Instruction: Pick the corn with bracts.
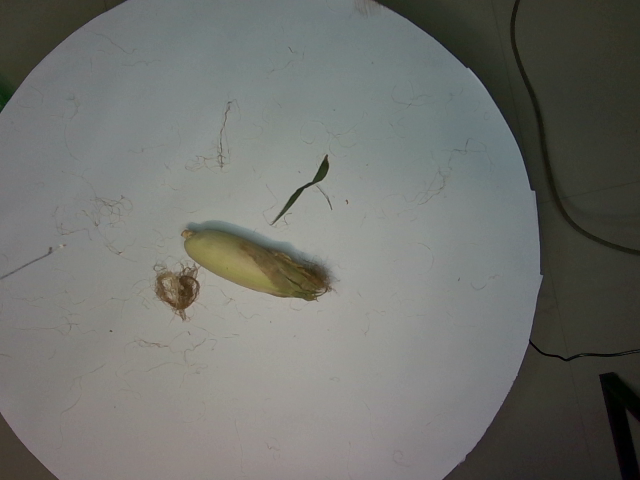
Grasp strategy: vertical